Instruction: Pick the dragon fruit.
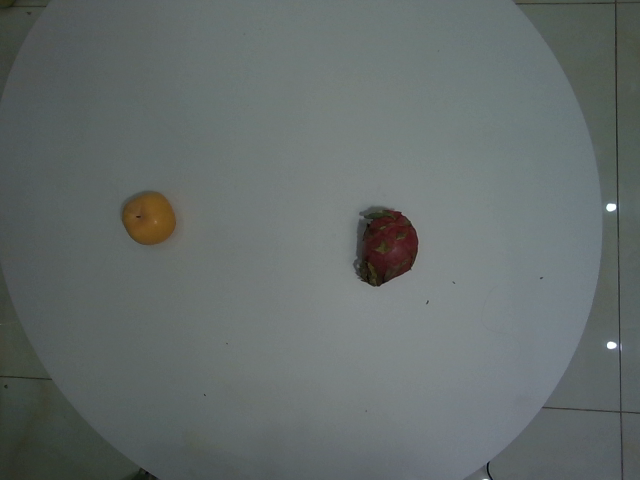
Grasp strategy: vertical